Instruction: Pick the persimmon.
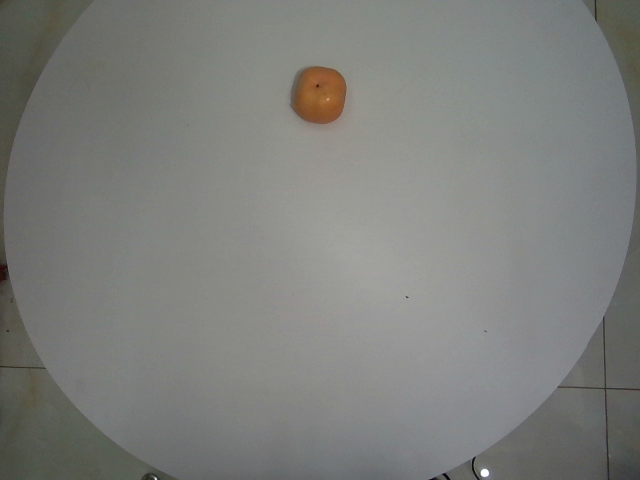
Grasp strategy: vertical